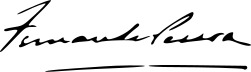
Signature of: fernando pessoa